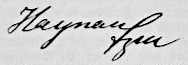
Signature of: julius jacob von haynau